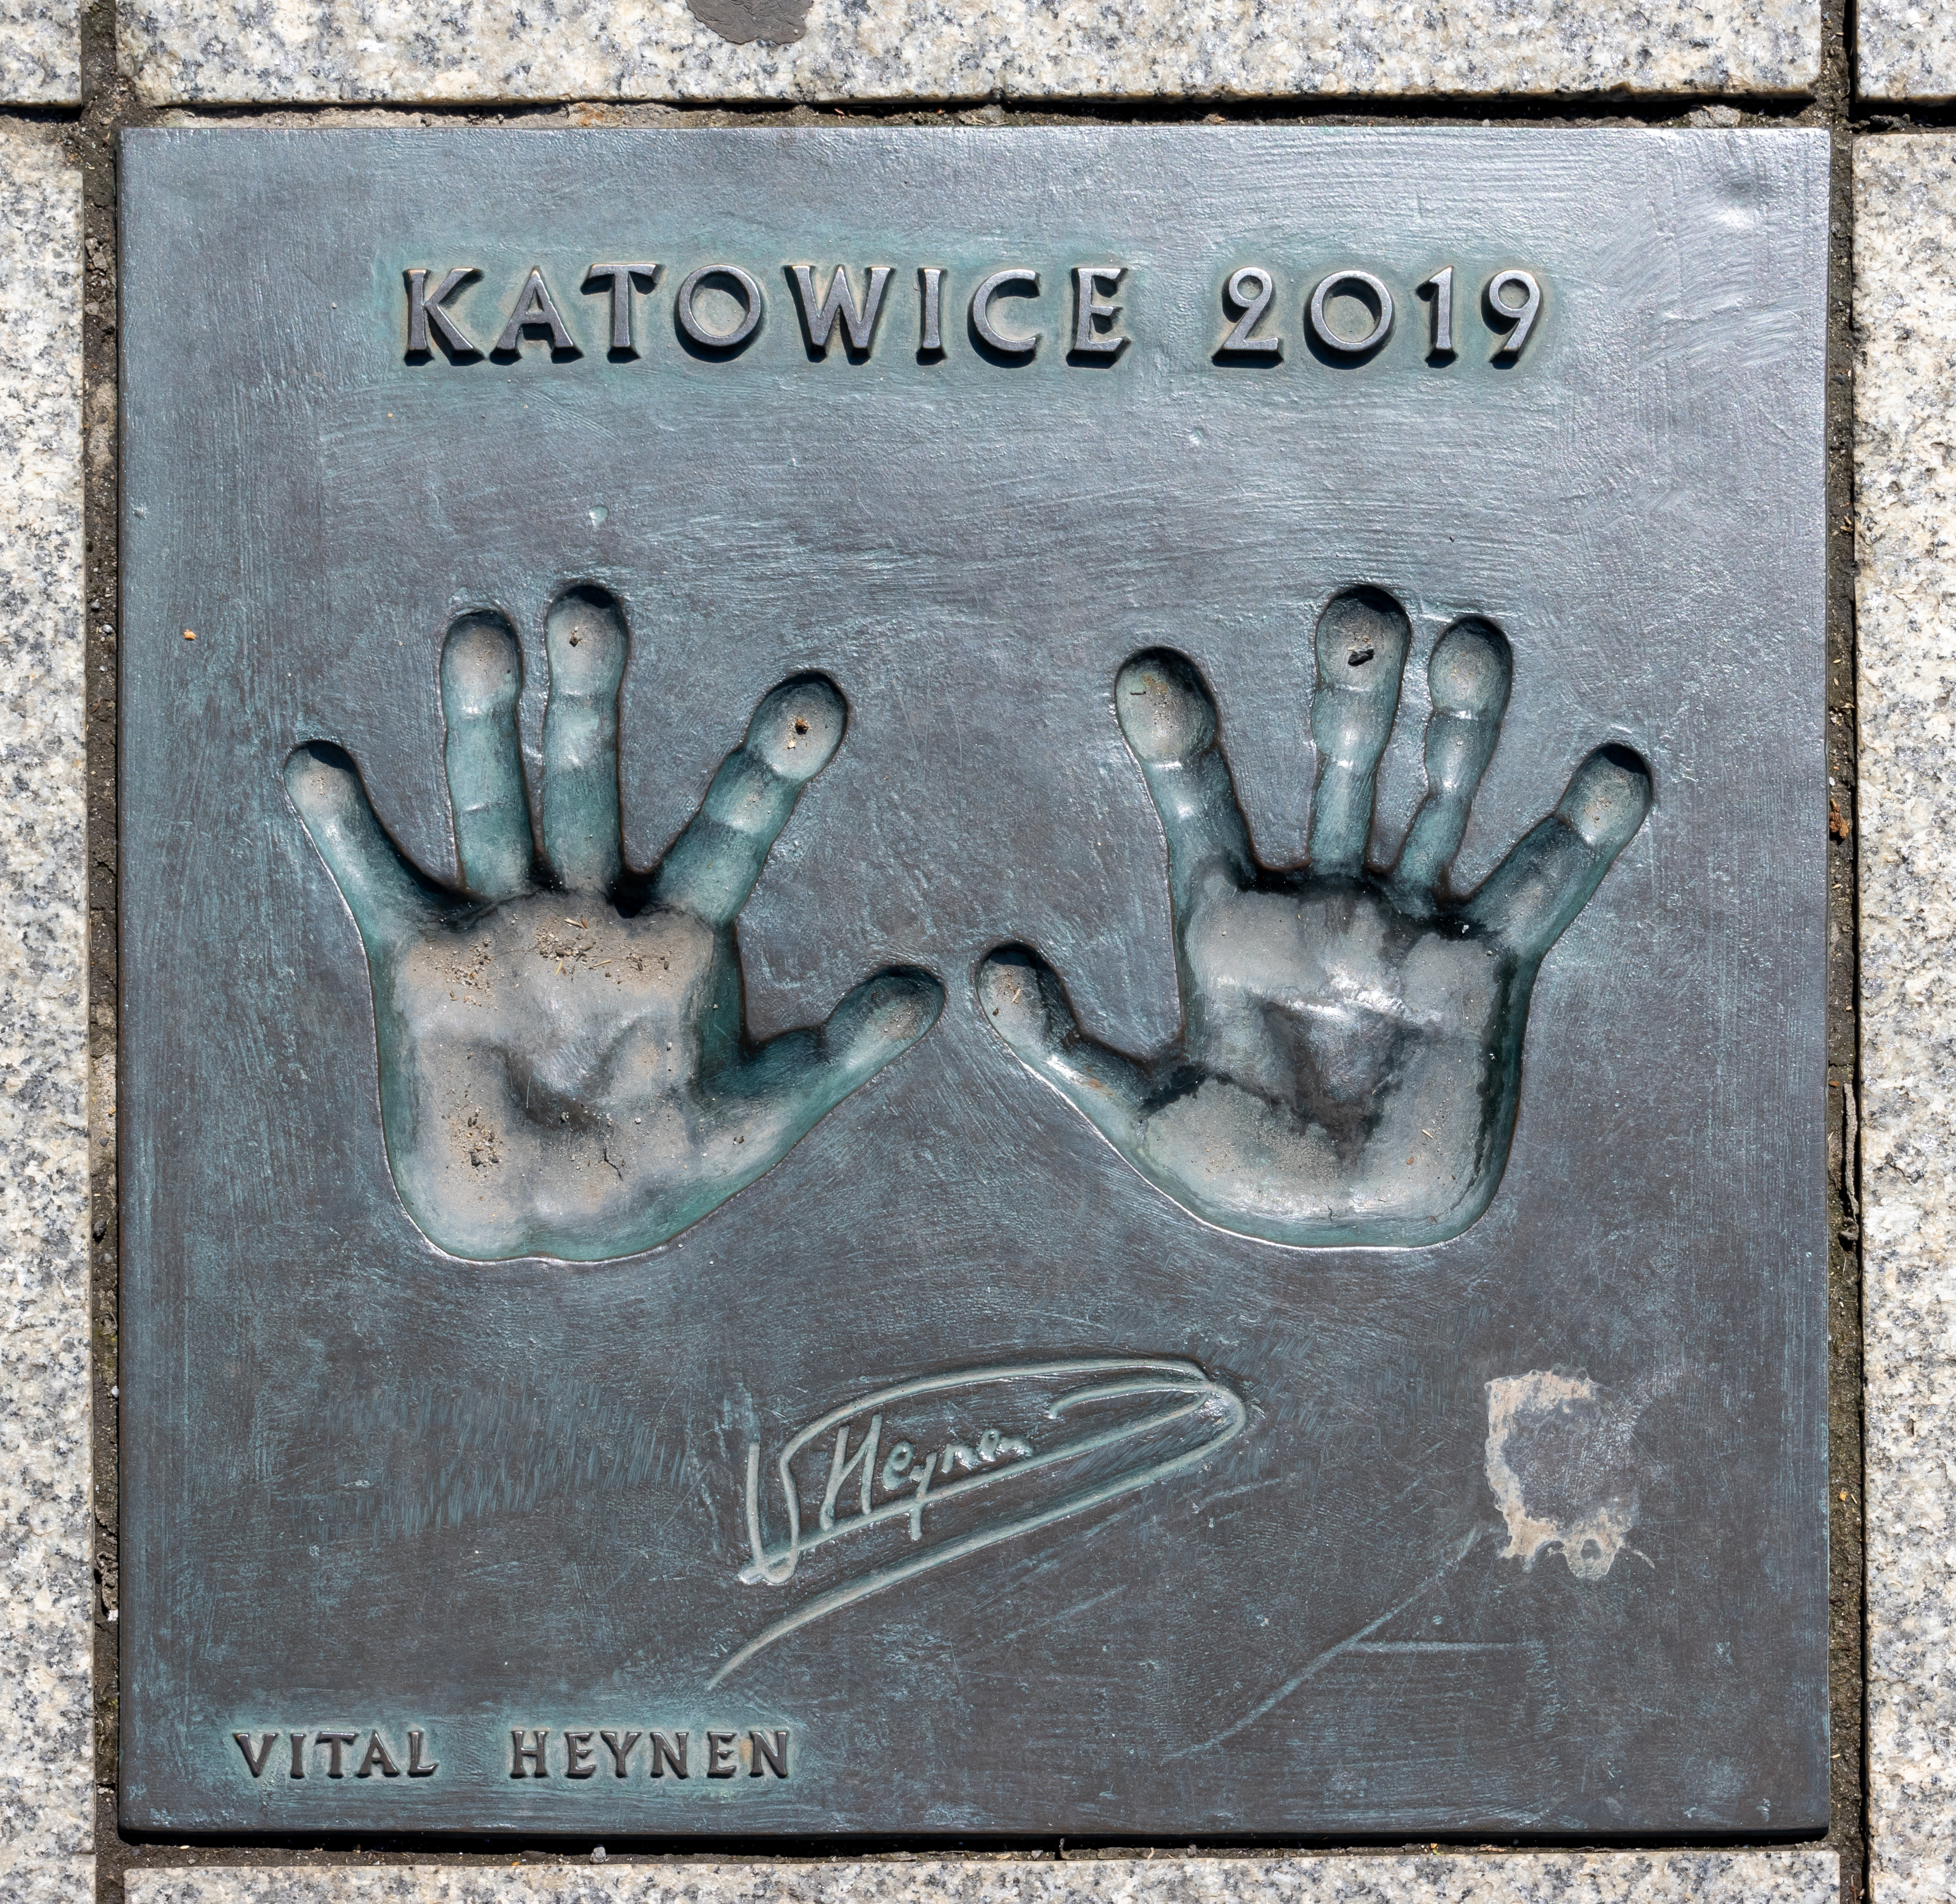
Signature of: vital heynen